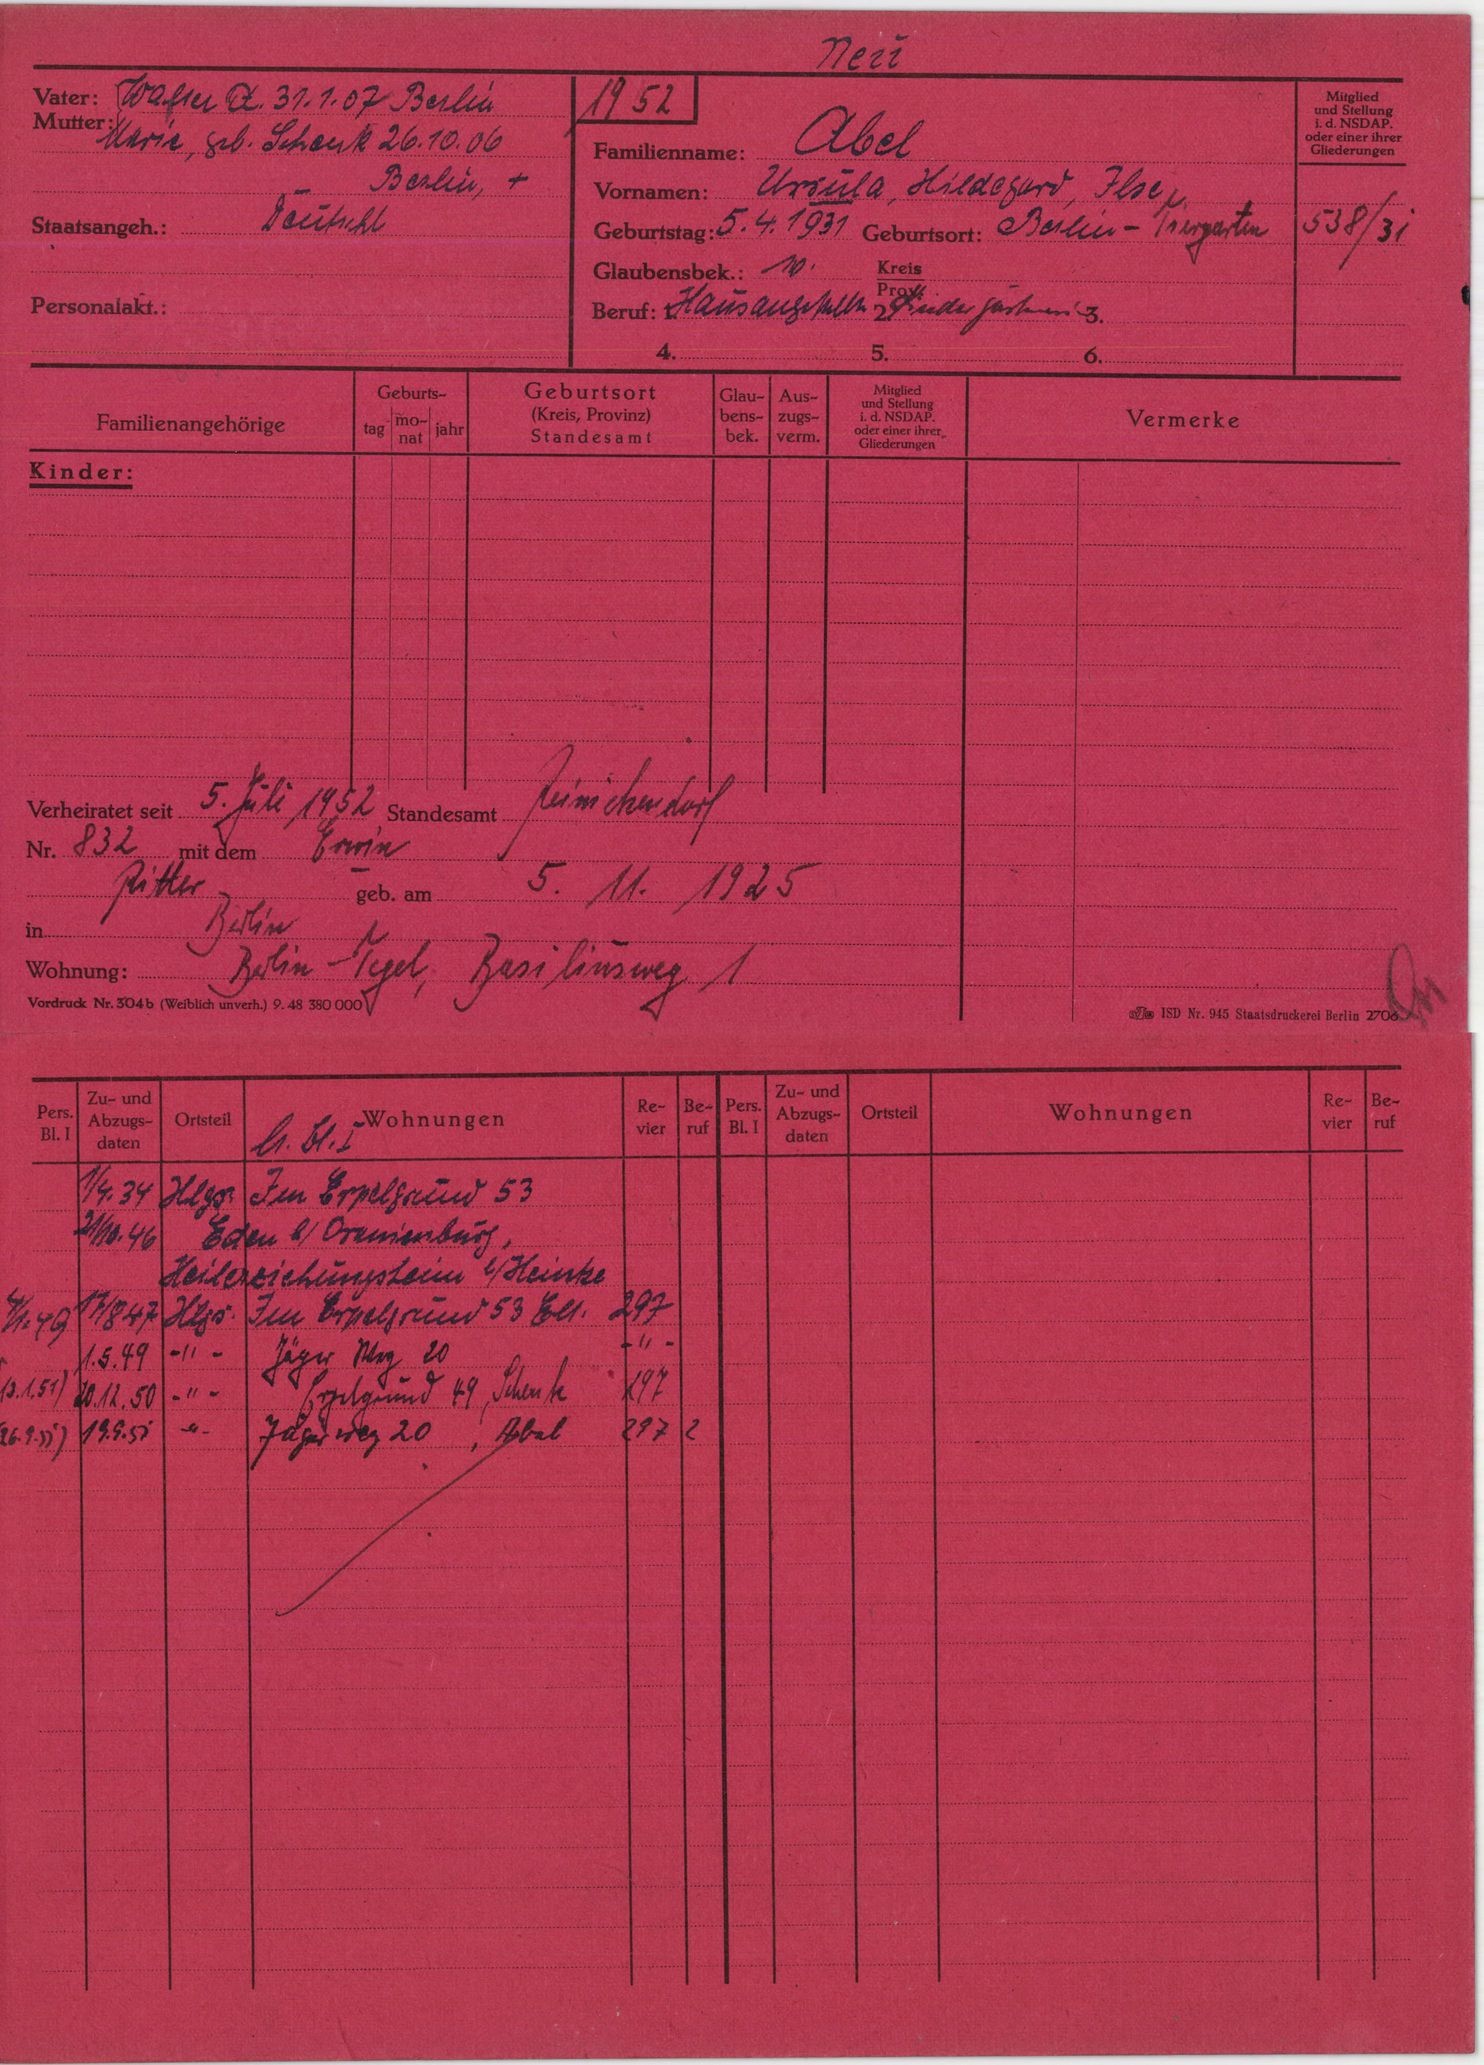
Abel